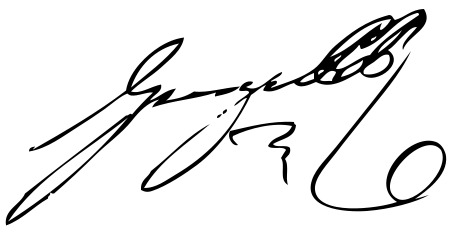
Signature of: george iv of the united kingdom